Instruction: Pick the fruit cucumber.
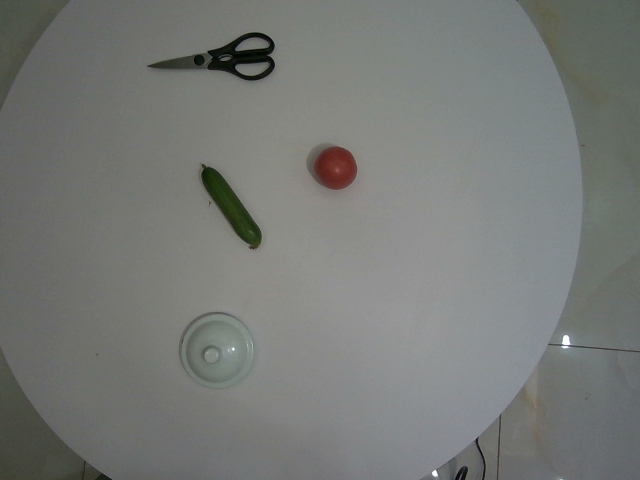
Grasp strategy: vertical